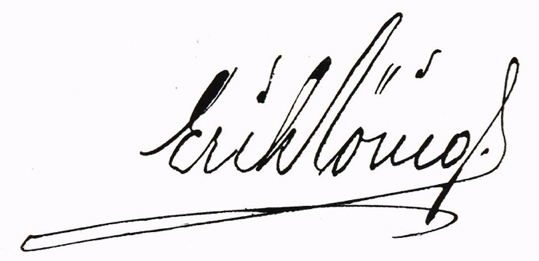
Signature of: erik röing